Question: What is the main concern?
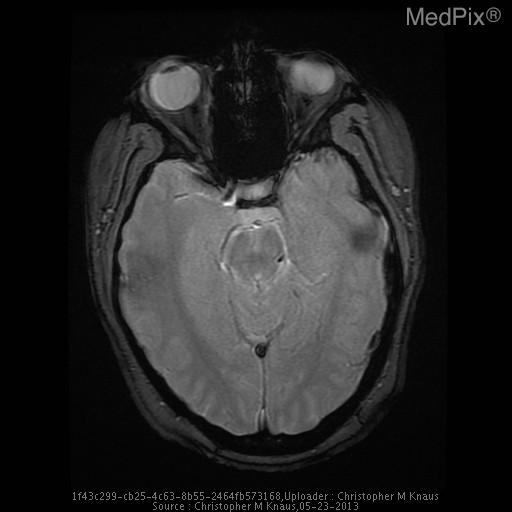
Answer: The findings suggest The vein of Galen, straight sinus, and dominant left transverse venous dural sinus are particularly hyperattenuating, and apparently prominent in caliber.

The superior sagittal sinus is notably less hyperattenuating and is normal in appearance.  The right transverse dural venous sinus is hypoplastic.

Gray/white matter discrimination is preserved.  There is no evidence for infarction or intracranial hemorrhage.  There are no brain masses or mass effect.  There is no hydrocephalus.

The skull is intact.  The partially imaged aerated portions of the skull base are free of significant effusions..

Impression: The vein of Galen, straight sinus, and dominant left transverse venous dural sinus are all particularly hyperattenuating and apparently prominent in caliber, all very concerning for thrombosis.. The GRE sequence reverifies GRE blooming consistent with thrombosis within the vein of Galen, straight sinus, left dominant transverse venous sinus and sigmoid sinus and demonstrates no GRE blooming within the brain parenchyma suggestive of brain parenchymal hemorrhage.. The patient might have a history of 17 yo girl presents with left sided facial weakness and numbness and the worst headache of her life that is rated 10/10.  The headache has been progressive for about 24 hours.  She has a history of migraine, but the patient states that her current headache does not feel like her typical migraine headache..